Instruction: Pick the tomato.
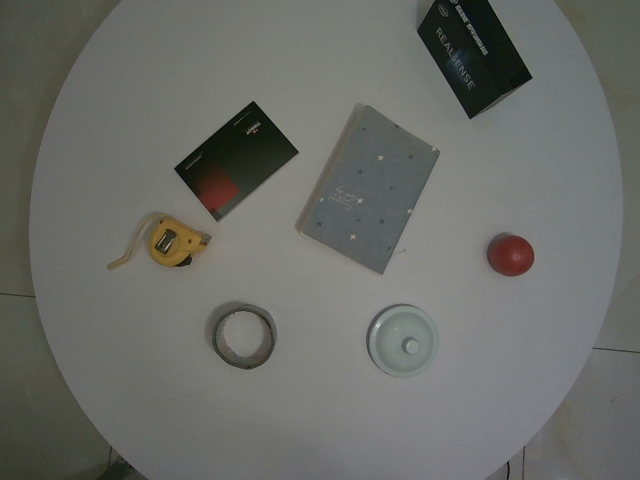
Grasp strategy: vertical